Question: How does the patient history play a role?
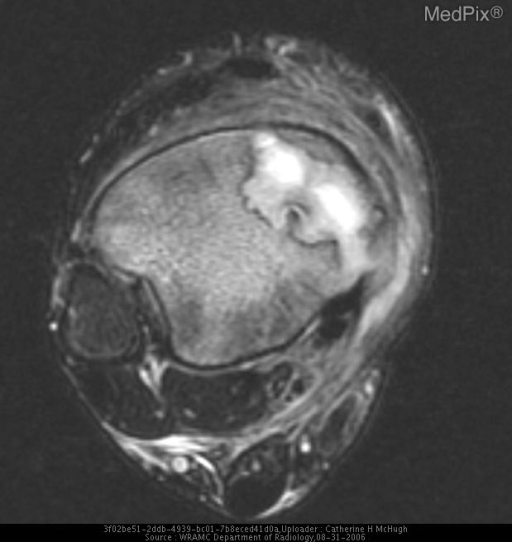
Answer: The patient's history of 14 year old boy presented initially for a sprained right ankle.  No abnormalities were found at that time.  The patient returned to clinic after 15 months due to increased swelling and pain in the right ankle over a 6 month period. is key in understanding the case.